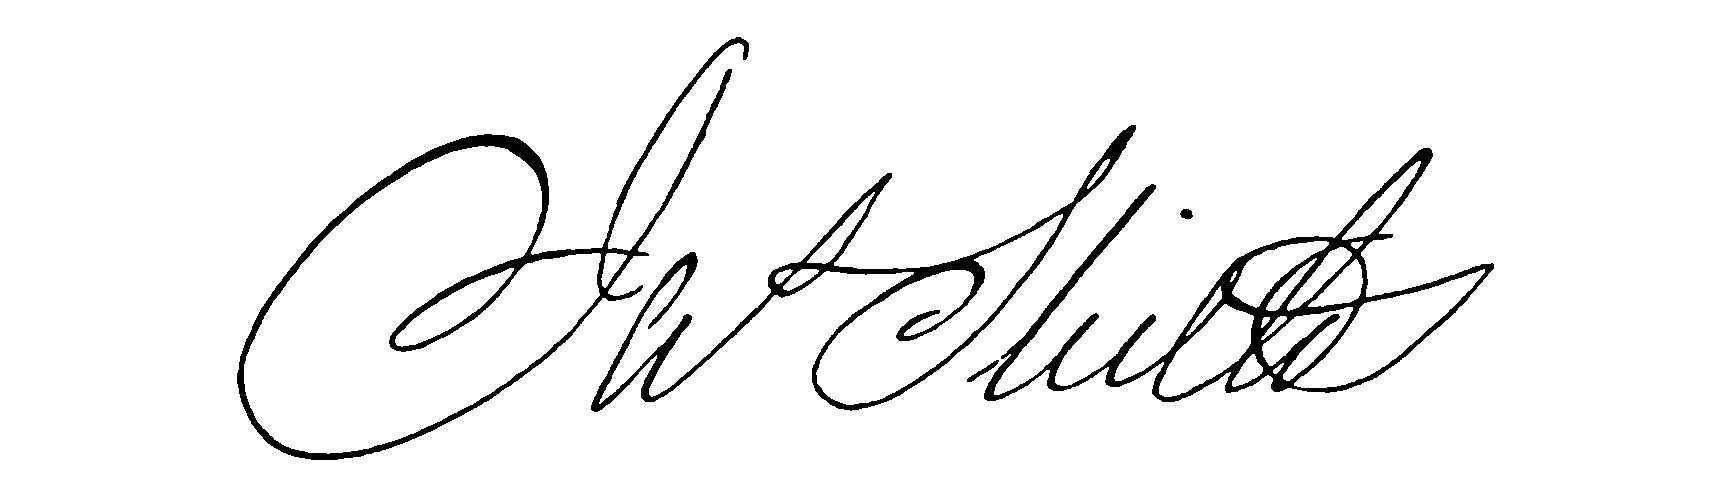
Signature of: james shields